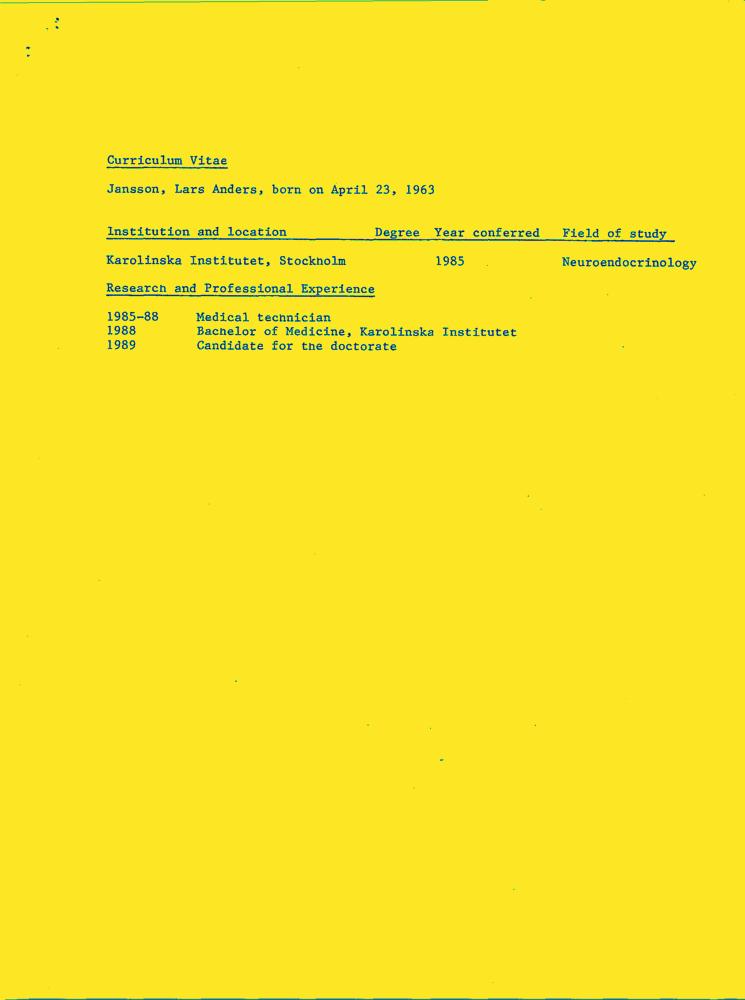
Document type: Resume-Doc